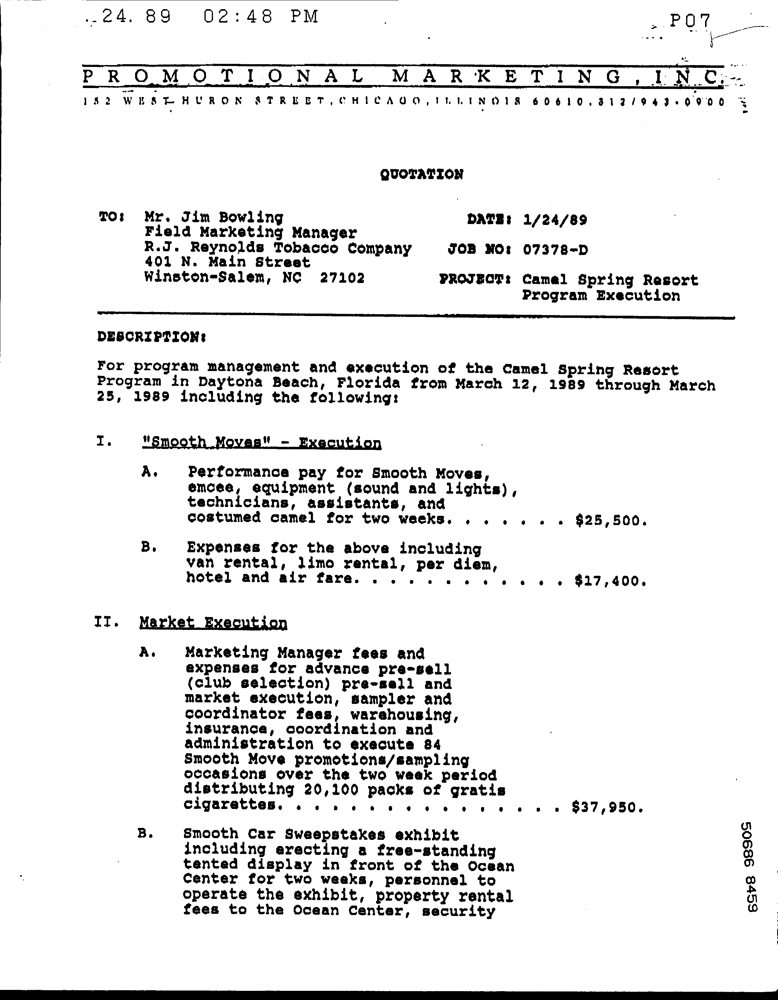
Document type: Invoice